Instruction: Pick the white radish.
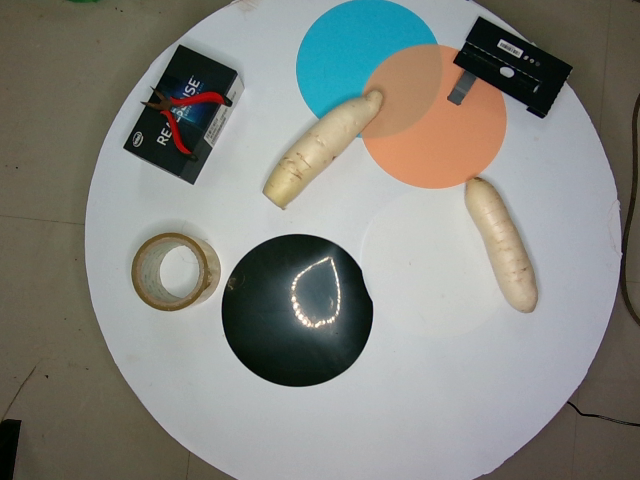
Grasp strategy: vertical